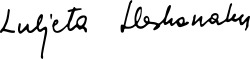
Signature of: luljeta lleshanaku